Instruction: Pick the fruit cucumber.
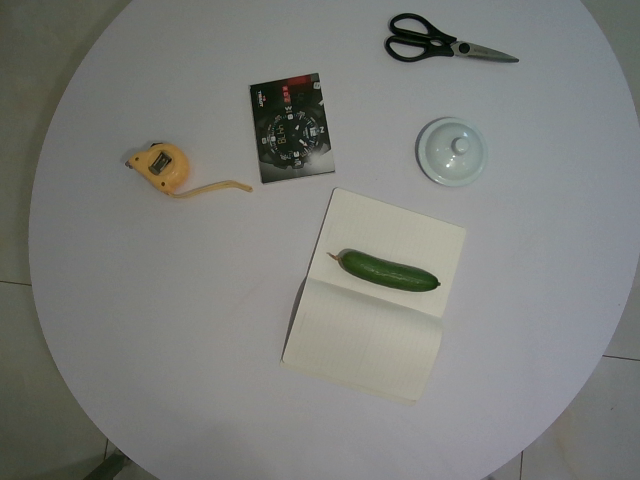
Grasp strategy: vertical